Question: How does the patient history play a role?
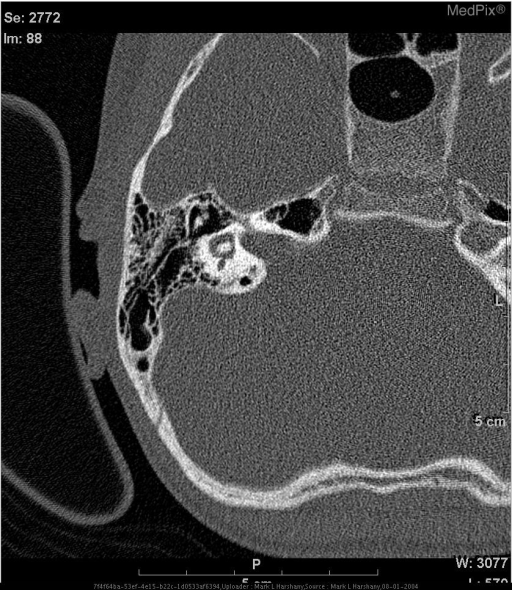
Answer: The patient's history of 9 year old male with left-sided sensorineural hearing loss. is key in understanding the case.